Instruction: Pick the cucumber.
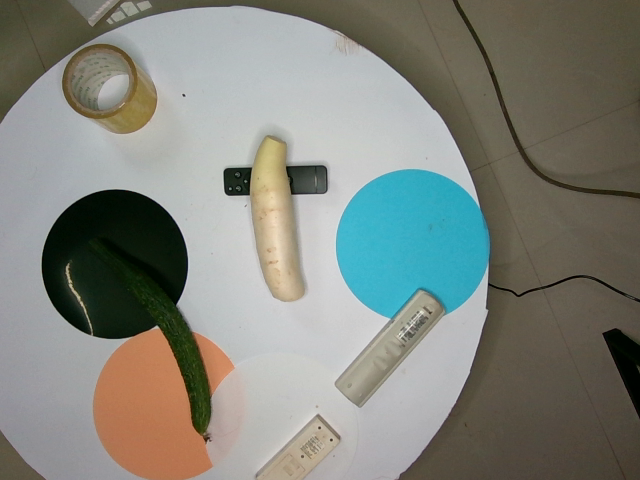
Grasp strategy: vertical